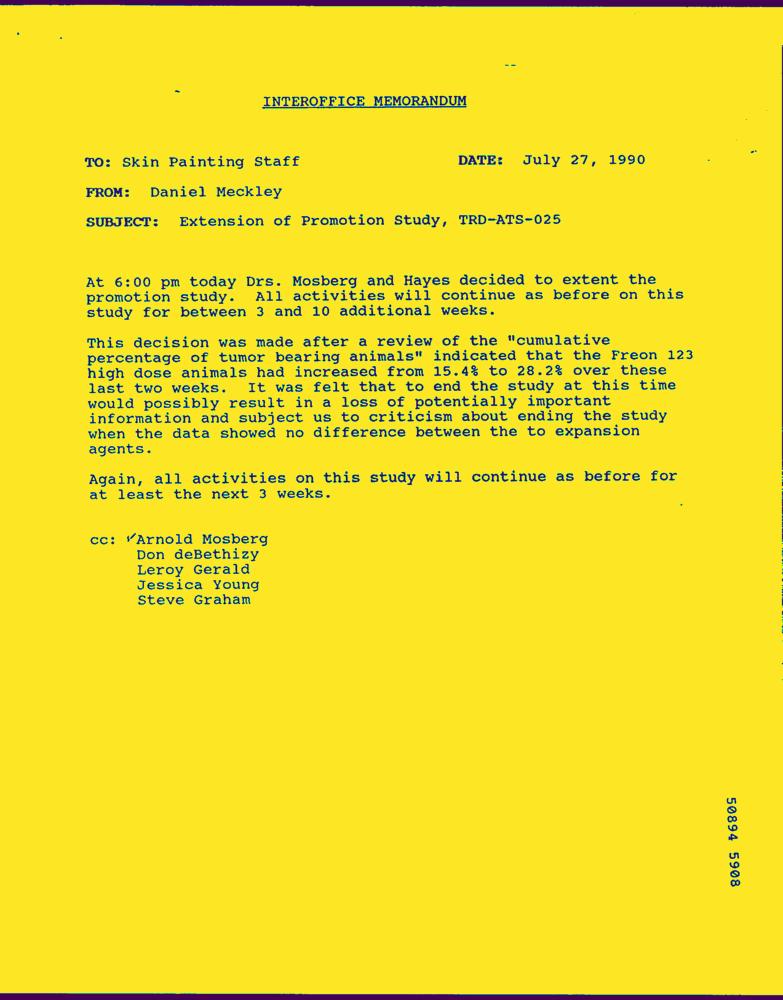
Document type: Letter-Doc